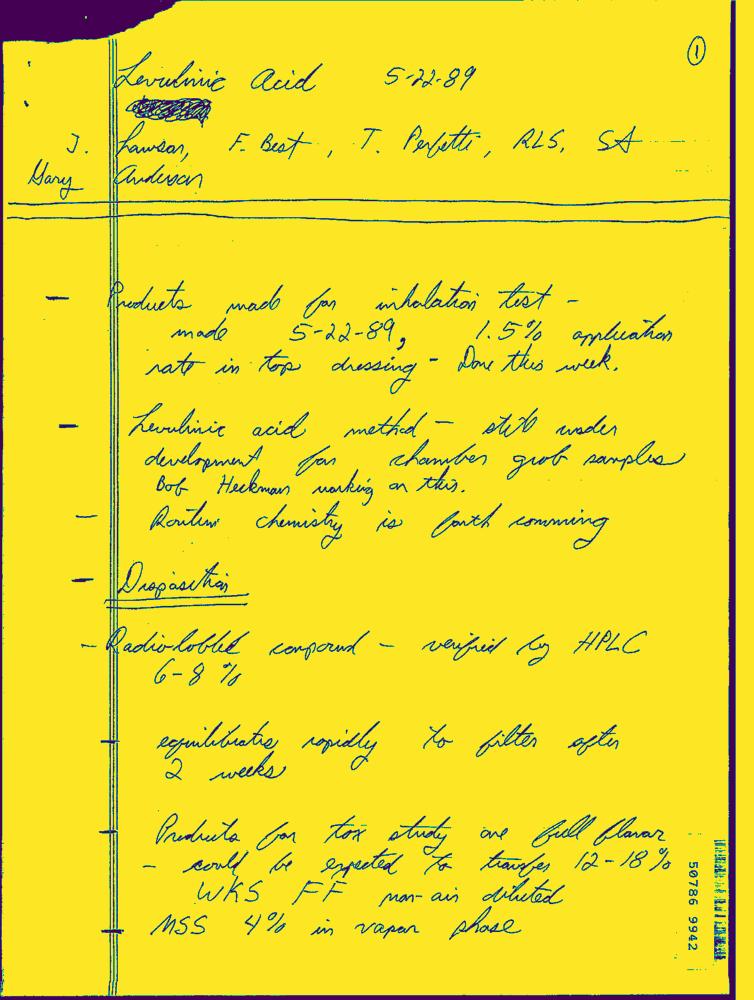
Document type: Hand-Written